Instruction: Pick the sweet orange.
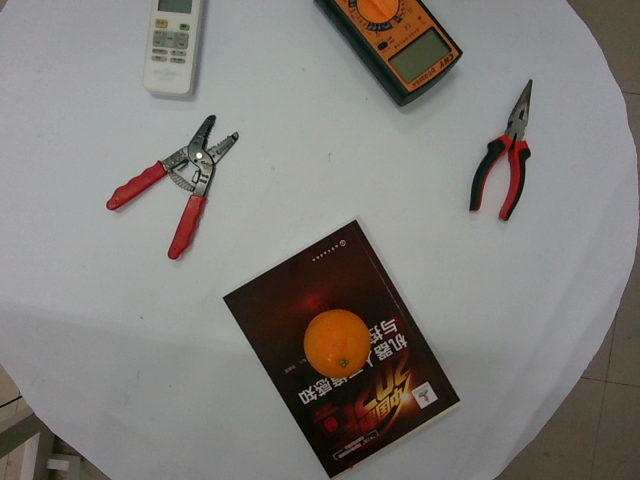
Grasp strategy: vertical